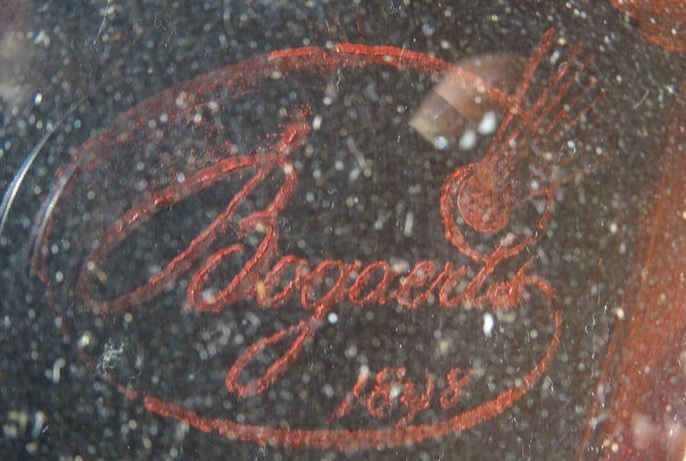
Signature of: henri bogaerts